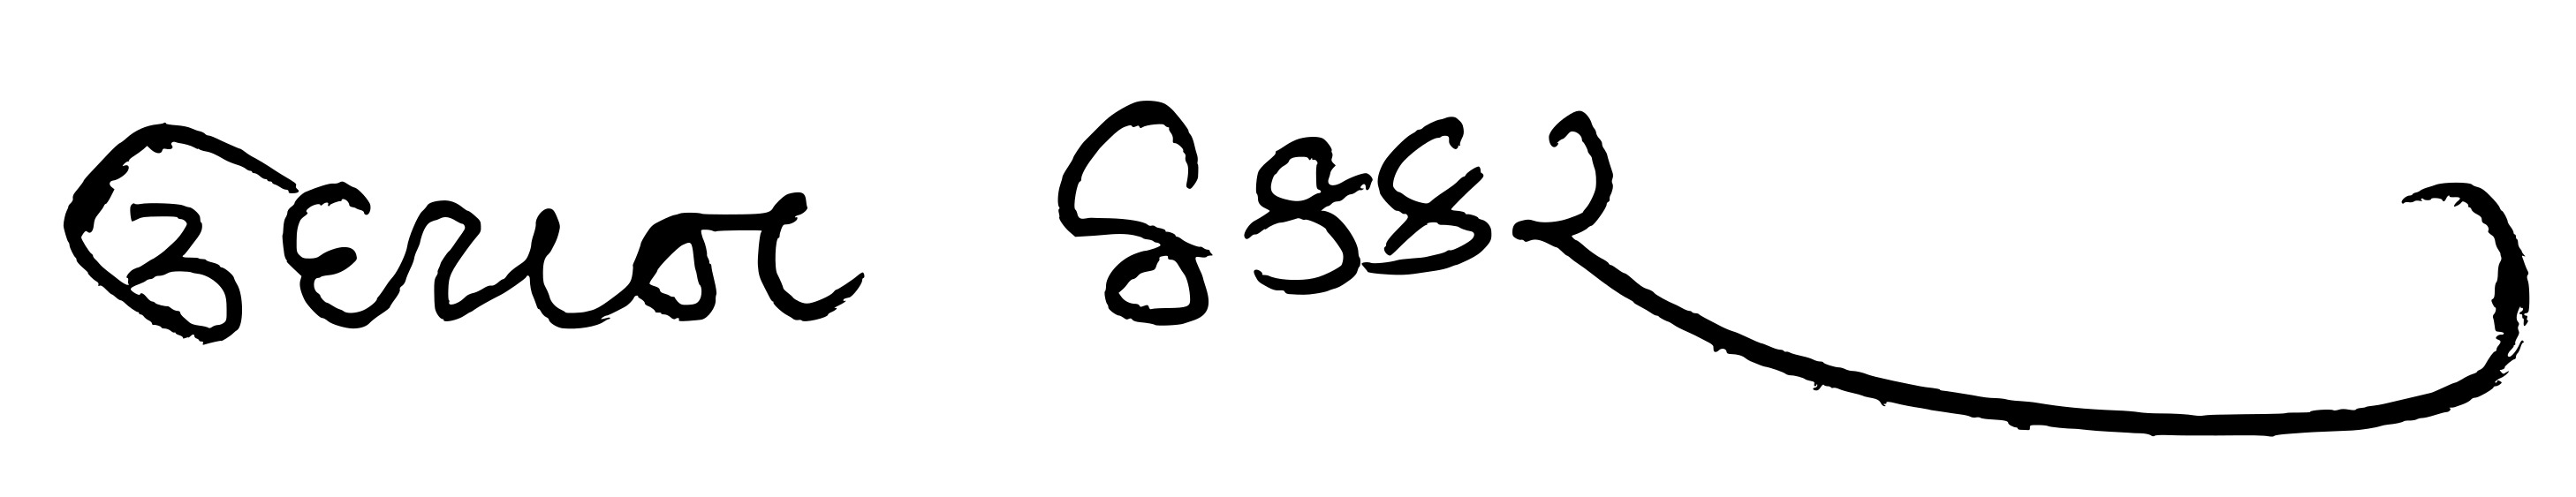
Signature of: udayan thakker